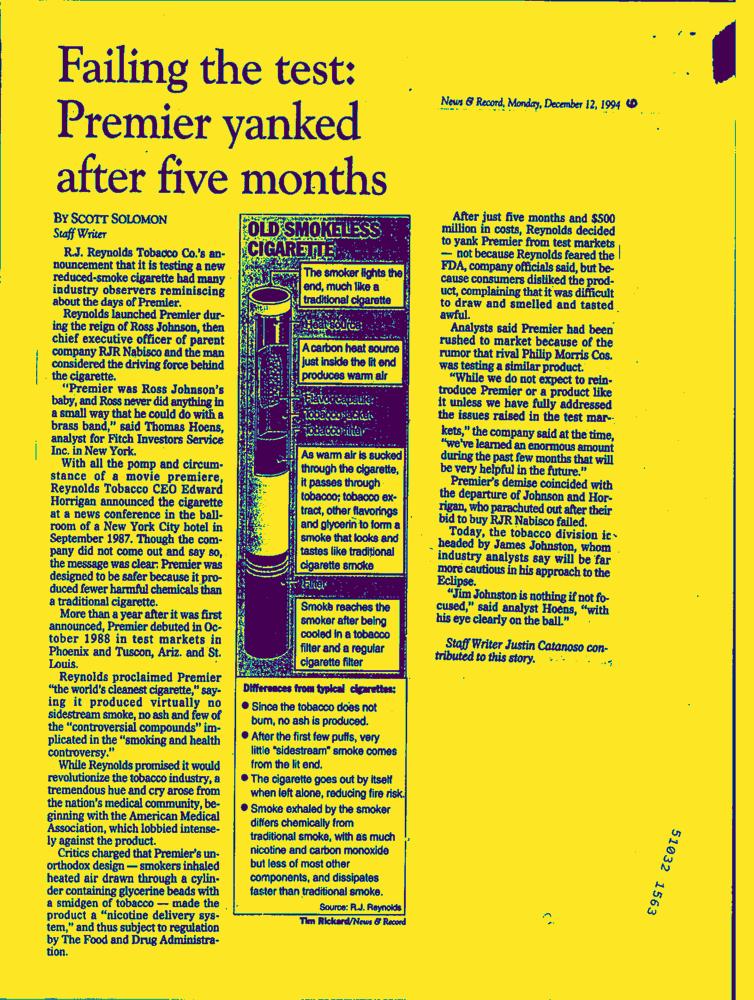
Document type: AD